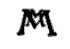
Signature of: johann michael maucher